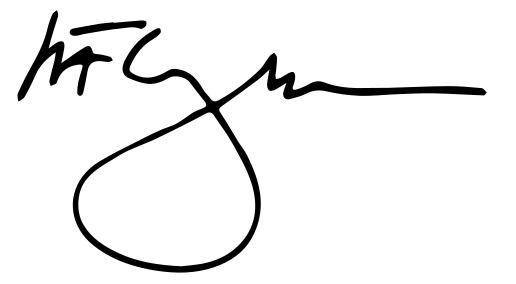
Signature of: michael flynn